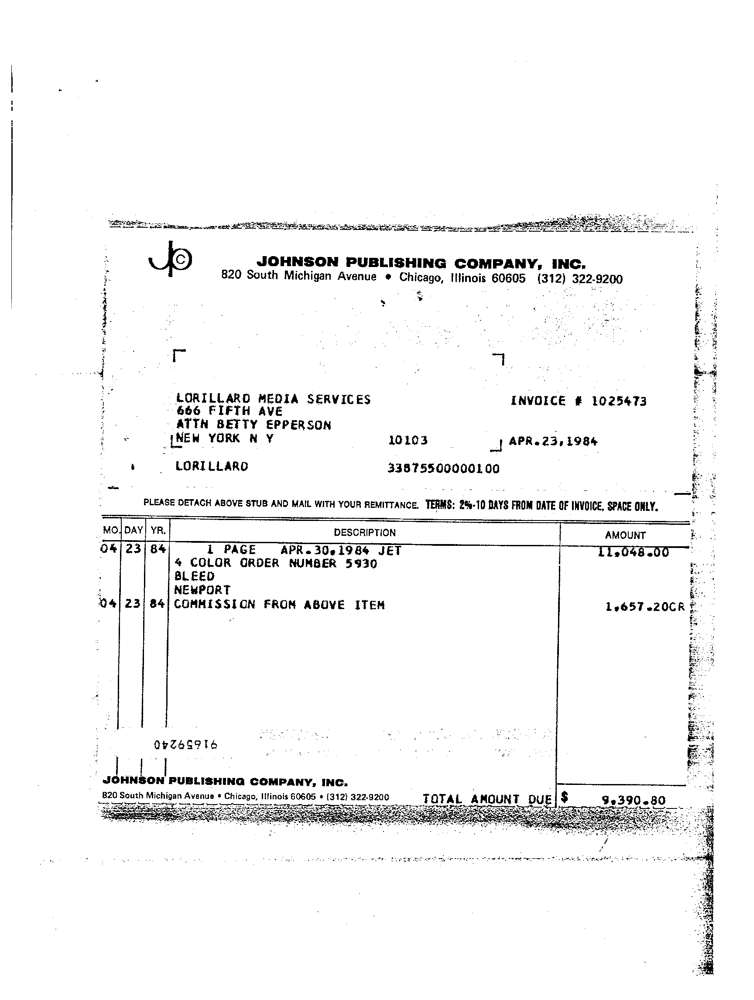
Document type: Invoice